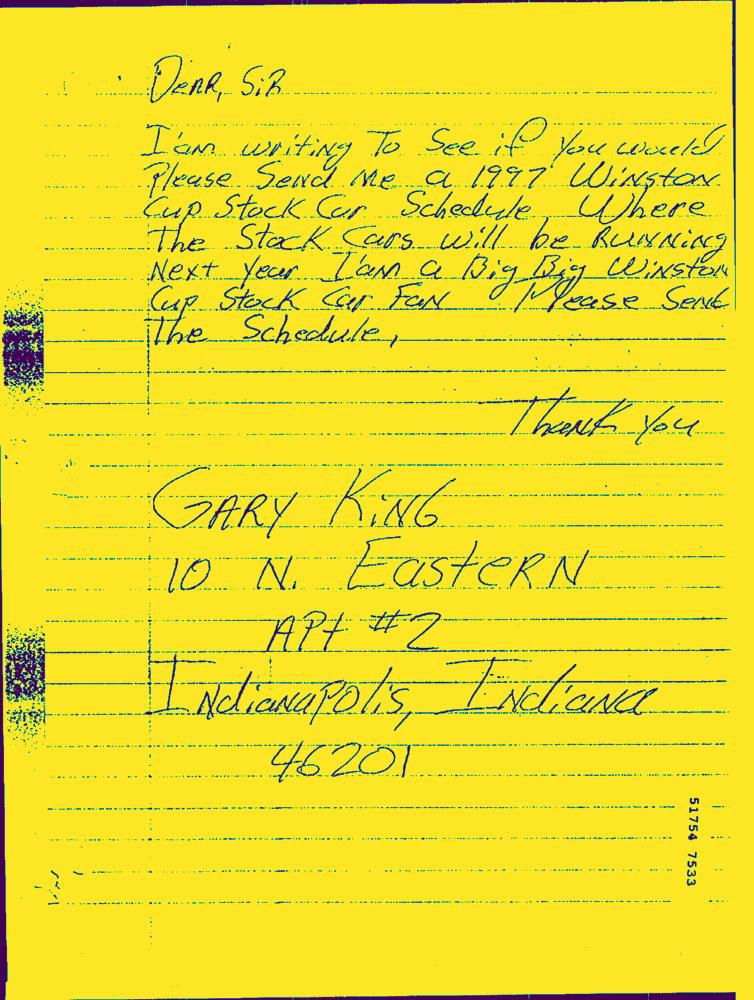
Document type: Hand-Written